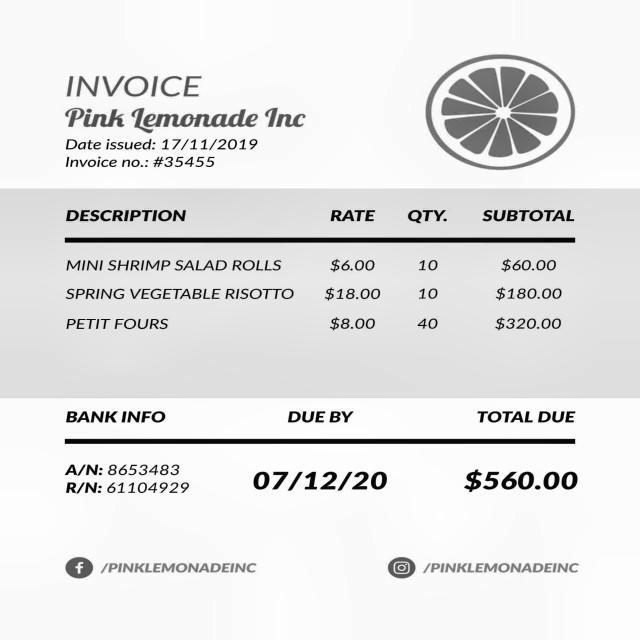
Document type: Invoice